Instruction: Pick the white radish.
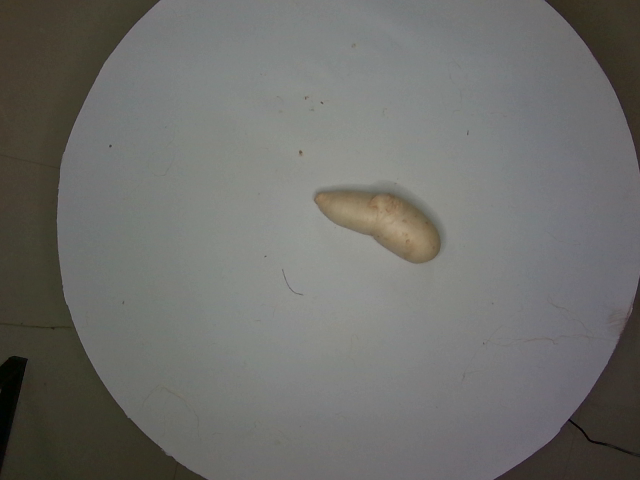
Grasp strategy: vertical